Question: What do the imaging results show?
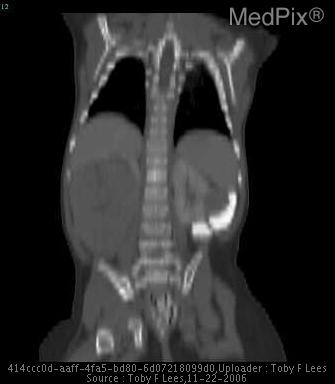
Answer: The imaging shows Right-sided 5x5x8cm echogenic mass in renal fossa exerting mass effect on the right lobe of liver.

On CT, left kidney shows 3x2x2cm mass in the interpolar region.  Involvement of right renal vein could no be excluded. Large homogeneous, echogenic mass right adrenal fossa, exerting mass effect on the right hepatic lobe, and right renal parenchyma which is not visualized.  5x5x8cm
Left kidney with rounded, echogenic, well circumscribed mass in lower pole 2x2x2cm.